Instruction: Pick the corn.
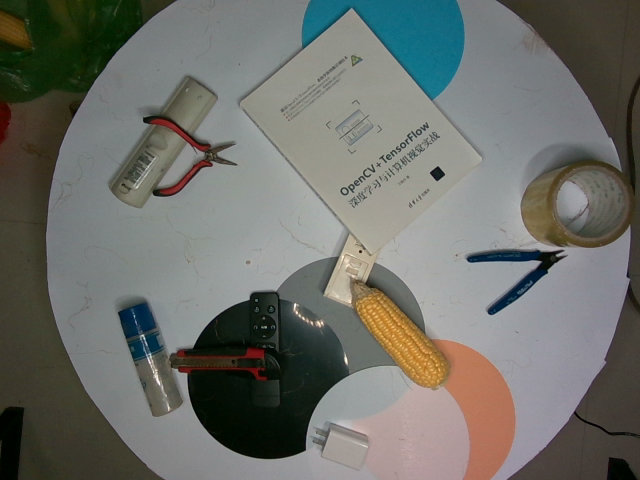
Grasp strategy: vertical